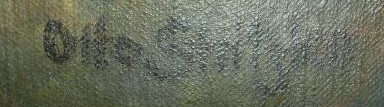
Signature of: otto maria stritzko